Question: How is the property described in the document?
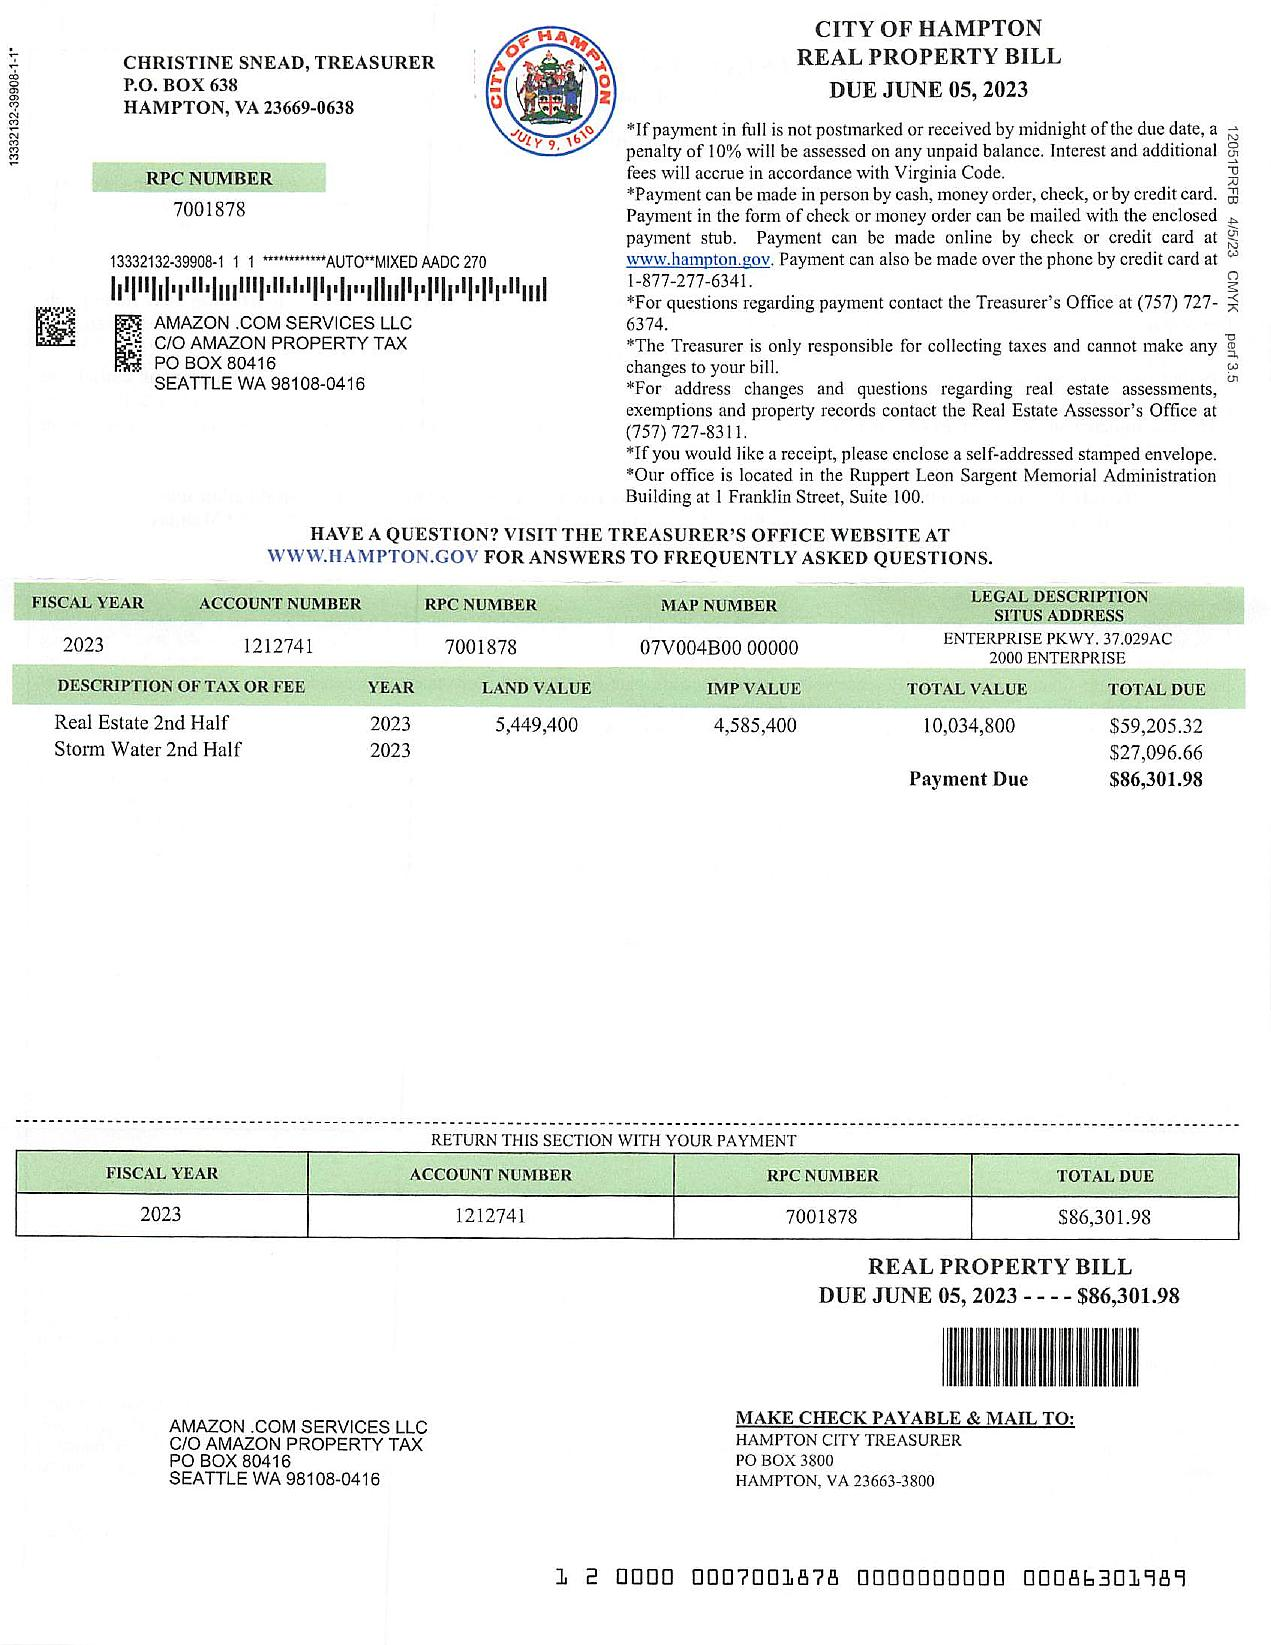
Answer: "ENTERPRISE PKWY, 37.0292AC 2000 ENTERPRISE"